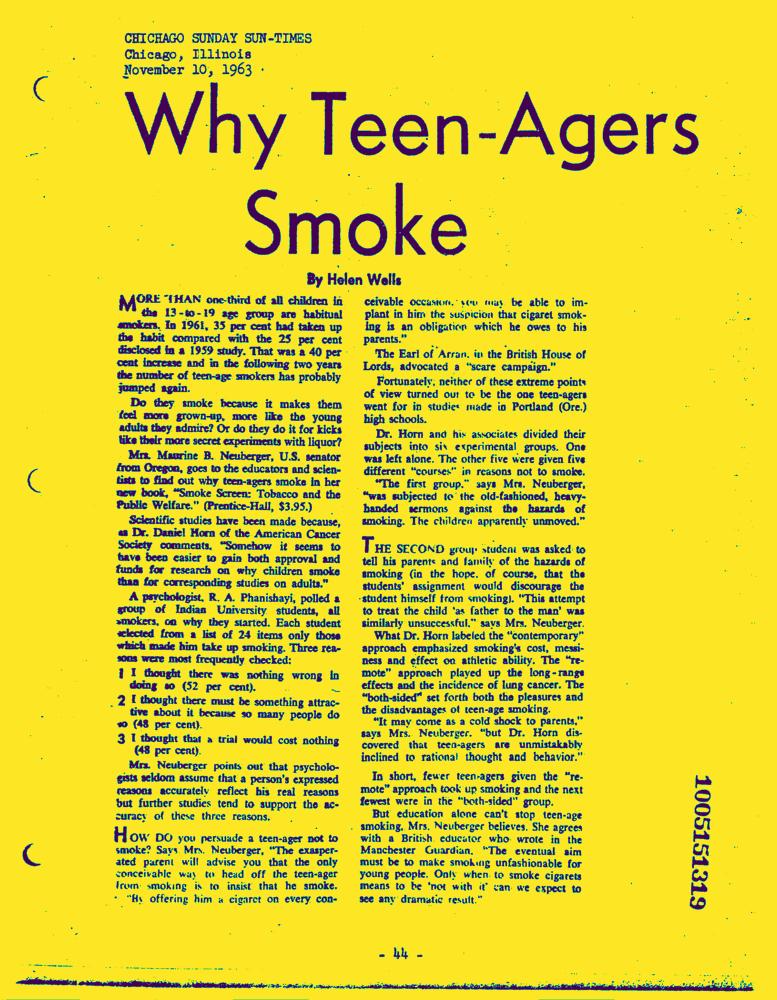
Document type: News-Article